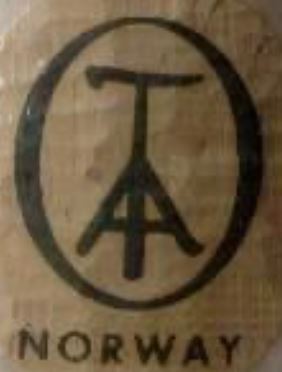
Signature of: arne tjomsland